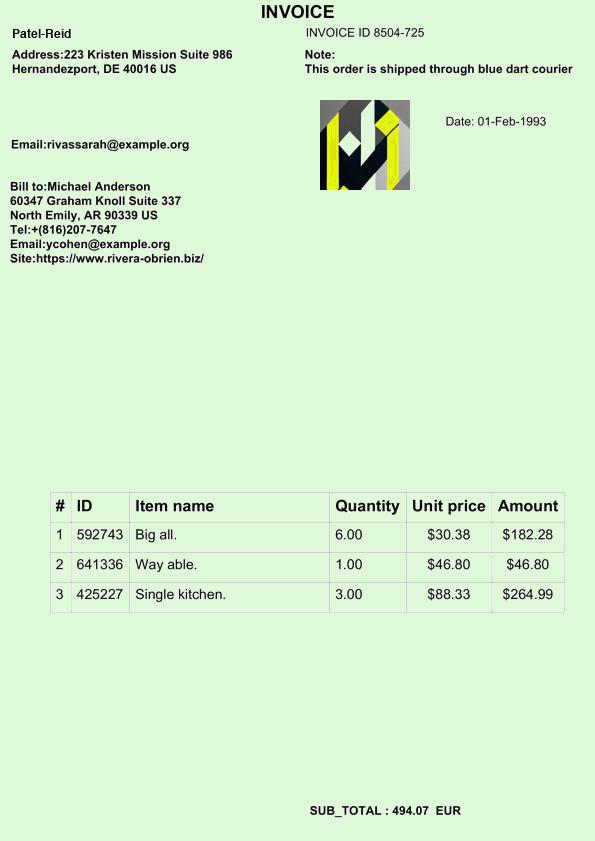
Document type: Invoice